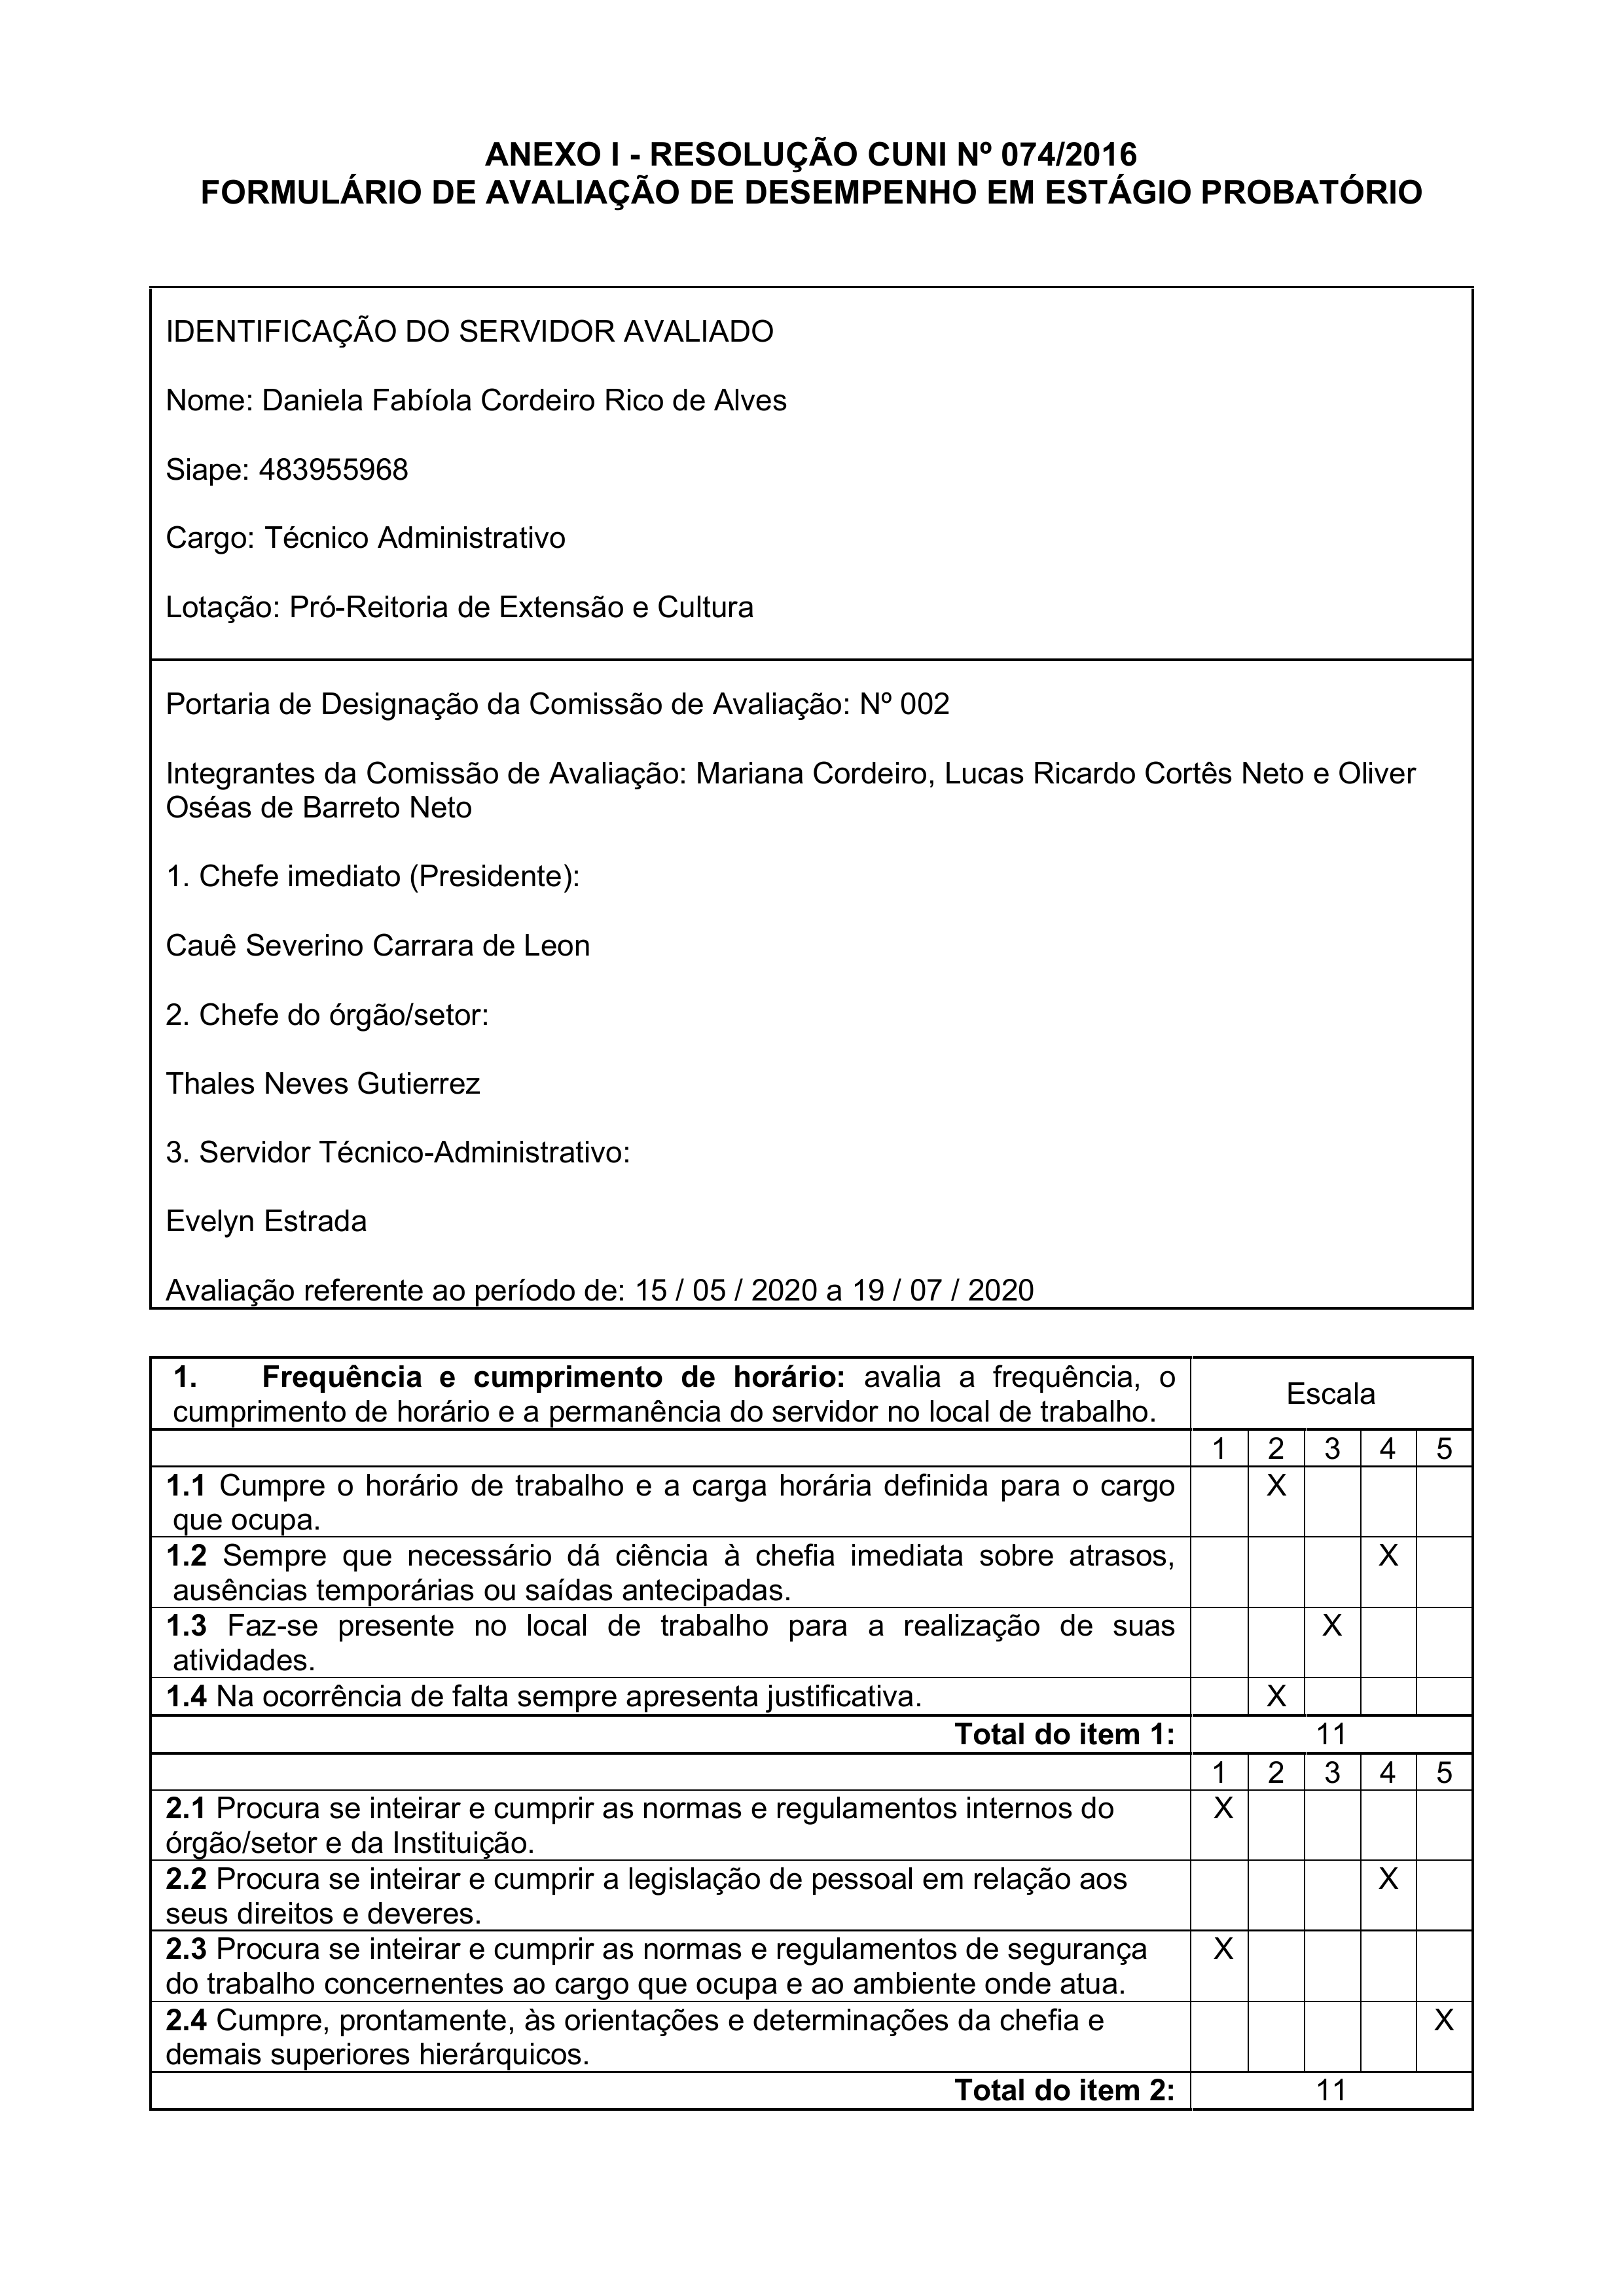
ANEXO I - RESOLUCAO CUNI Nº 074/2016
FORMULÁRIO DE AVALIAÇÃO DE DESEMPENHO EM ESTÁGIO PROBATÓRIO
IDENTIFICAÇÃO DO SERVIDOR AVALIADO
Nome:
Daniela Fabíola Cordeiro Rico de Alves
Siape:
483955968
Cargo:
Técnico Administrativo
Lotação:
Pró-Reitoria de Extensão e Cultura
Portaria de Designação da Comissão de Avaliação:
Nº 002
Integrantes da Comissão de Avaliação:
Mariana Cordeiro,
Lucas Ricardo Cortês Neto
Oliver
Oséas de Barreto Neto
e
1. Chefe imediato (Presidente):
Cauê Severino Carrara de Leon
2. Chefe do órgão/setor:
Thales Neves Gutierrez
3. Servidor Técnico-Administrativo:
Evelyn Estrada
Avaliação referente ao período de:
15/05/2020 a 19/07/2020
1. Frequência e cumprimento de horário: avalia a frequência, o cumprimento de horário e a permanência do servidor no local de trabalho.
1.1 Cumpre o horário de trabalho e a carga horária definida para o cargo que ocupa.
X
1.2 Sempre que necessário dá ciência à chefia imediata sobre atrasos, ausências temporárias ou saídas antecipadas.
X
1.3 Faz-se présente no local de trabalho para a realização de suas atividades.
X
1.4 Na ocorréncia de falta sempre apresenta justificativa.
X
Total do item 1:
11
Escala
1
2
3
4
5
1
X
X
2
3
4
X
5
X
2.1 Procura se inteirar e cumprir as normas e regulamentos internos do úrgão/setor e da Mmstituãos Q C R
2.2 Procura se inteirar e cumprir a legislação de pessoal em relação aos seus direitos e deveres.
2.3 Procura se inteirar e cumprir as normas e regulamentos de segurança do trabalho concernentes ao cargo que ocupa e ao ambiente onde atua.
2.4 Cumpre, prontamente, às orientações e determinações da chefia e demais superiores hierarquicos.
Total do item 2:
11